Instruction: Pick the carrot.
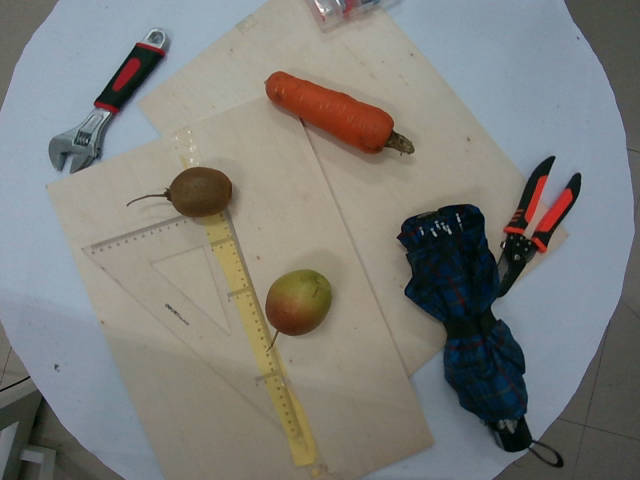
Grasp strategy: vertical